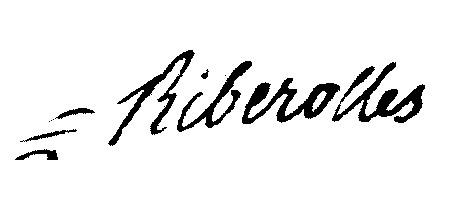
Signature of: gilbert de riberolles